Question: What is the address or location of the property listed in the document?
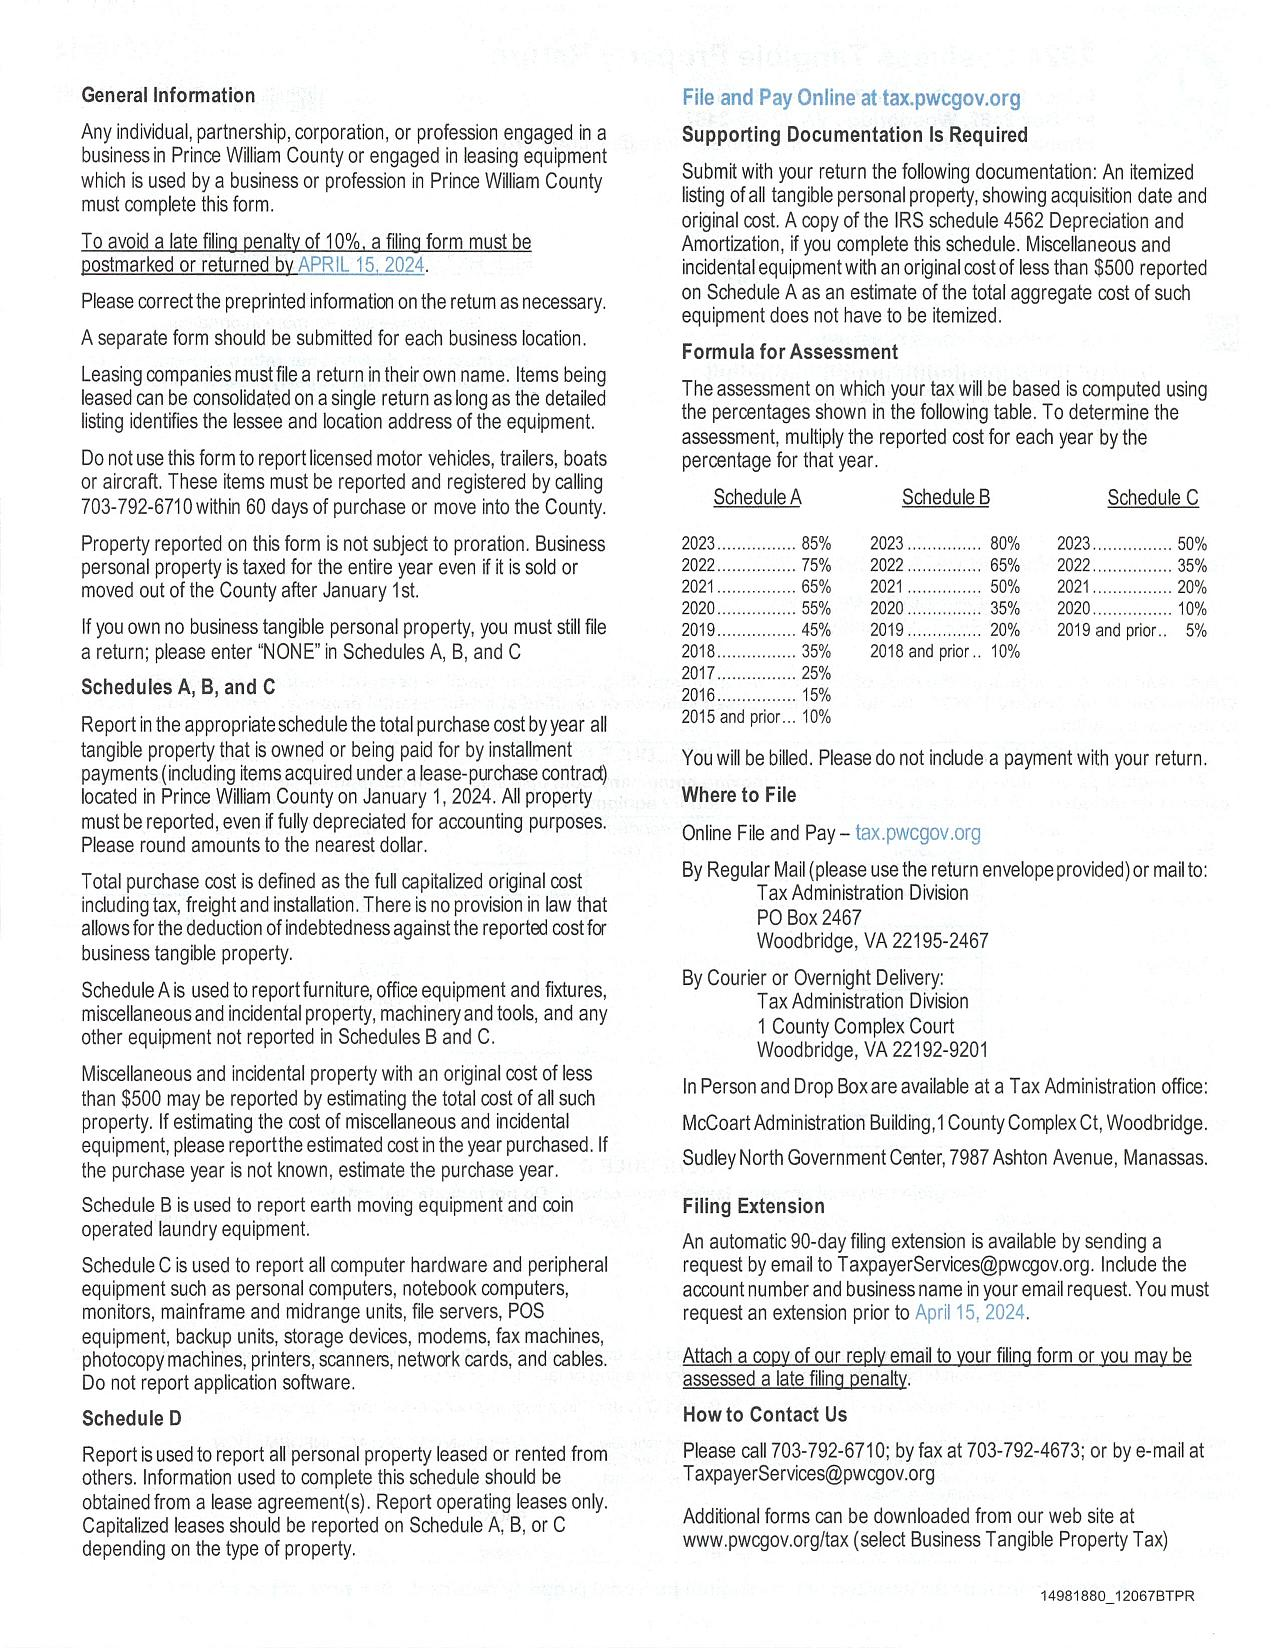
Answer: "Prince William County"